Question: What is the main concern?
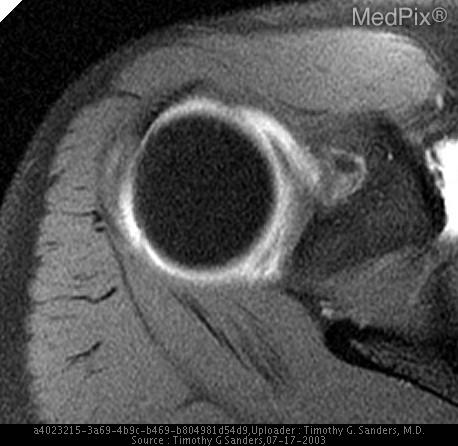
Answer: The findings suggest T1-weighted axial and coronal images with fat-saturation of the shoulder following intra-articular administration of gadolinium. The coronal image demonstrates an irregular collection of contrast extending into the normally dark triangular appearing superior labrum. Axial image demonstrates an irregular collection of contrast between the frayed appearing posterior superior labrum and the posterior glenoid. The Biceps anchor appears normal.. A T1-weighted axial image with fat-saturation of the right shoulder following adminstration of intra-articular contrast demonstrates fraying of the posterior superior labrum with an irregular collection of contrast between the posterior superior labrum and the posterior glenoid. Note that the biceps anchor located anteriorly appears normal with no fraying and no contrast extending into the biceps anchor.. The patient might have a history of Soft-ball player who complains of several months of right shoulder pain, aggravated by throwing the ball. No history of an acute injury..